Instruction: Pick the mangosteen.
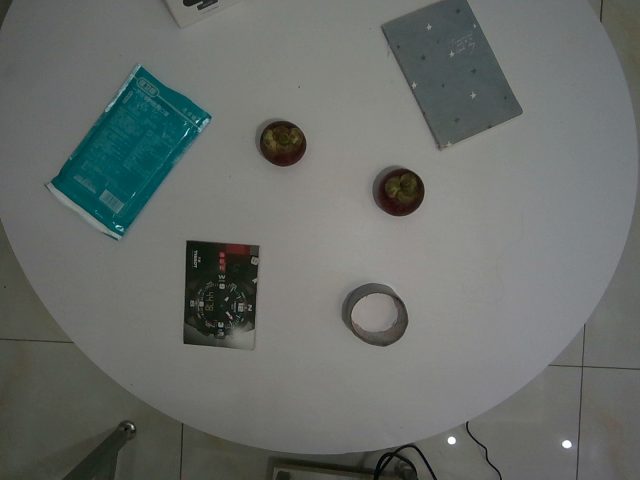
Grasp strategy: vertical